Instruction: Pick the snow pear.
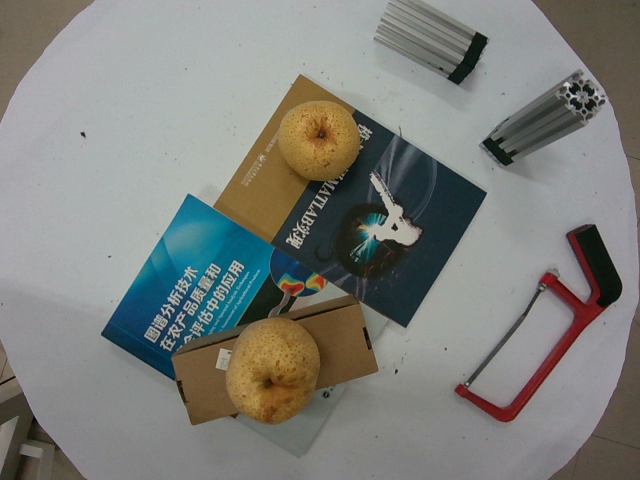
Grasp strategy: vertical